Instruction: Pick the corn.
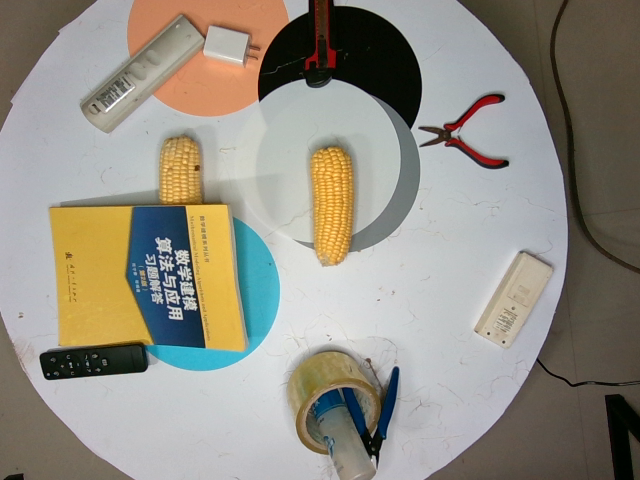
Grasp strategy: vertical